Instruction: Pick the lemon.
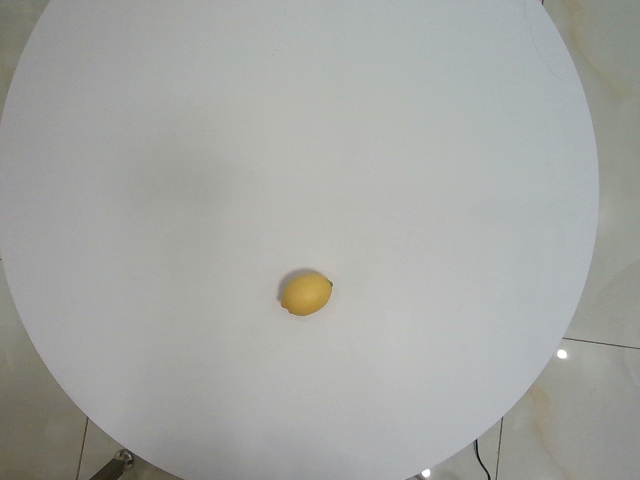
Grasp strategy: vertical